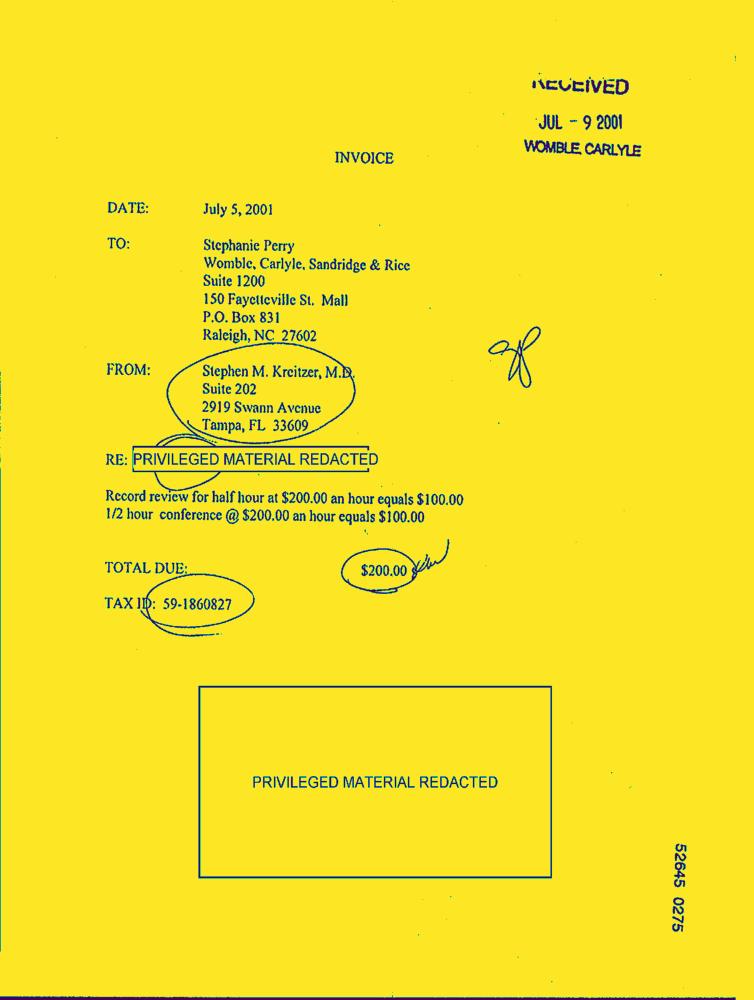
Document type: Invoice-Doc